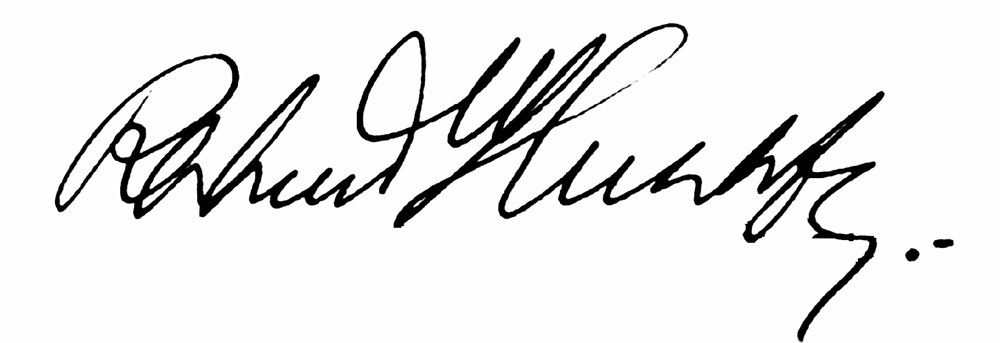
Signature of: samuel hirschfeld